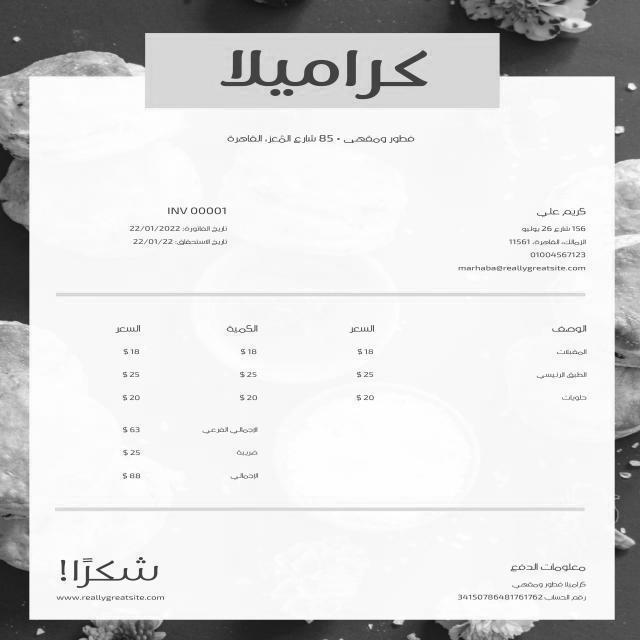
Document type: Invoice